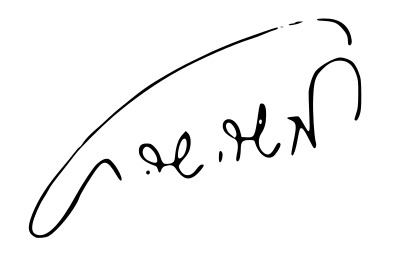
Signature of: moshe sharett